Question: What is the potential diagnosis?
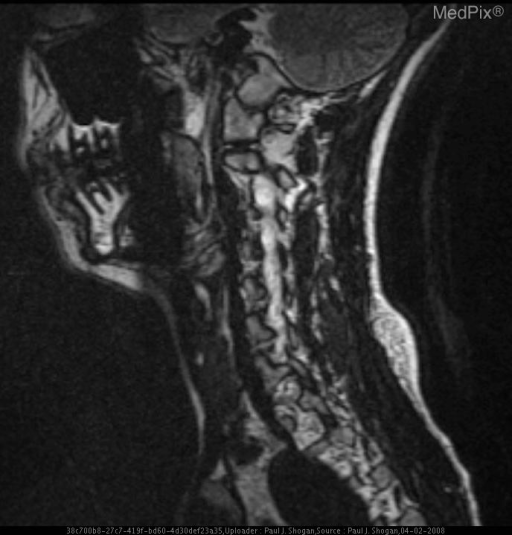
Answer: The possible diagnosis includes Dissection
Racemose Capillary Telangiectasia.